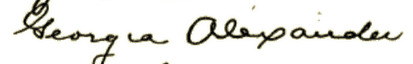
Signature of: georgia alexander